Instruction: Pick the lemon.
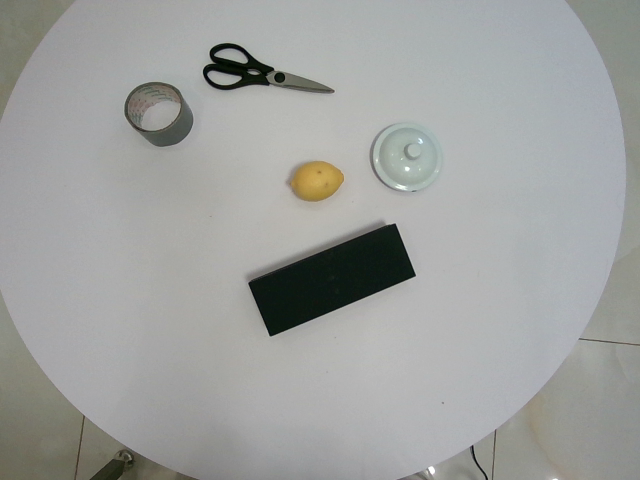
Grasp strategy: vertical